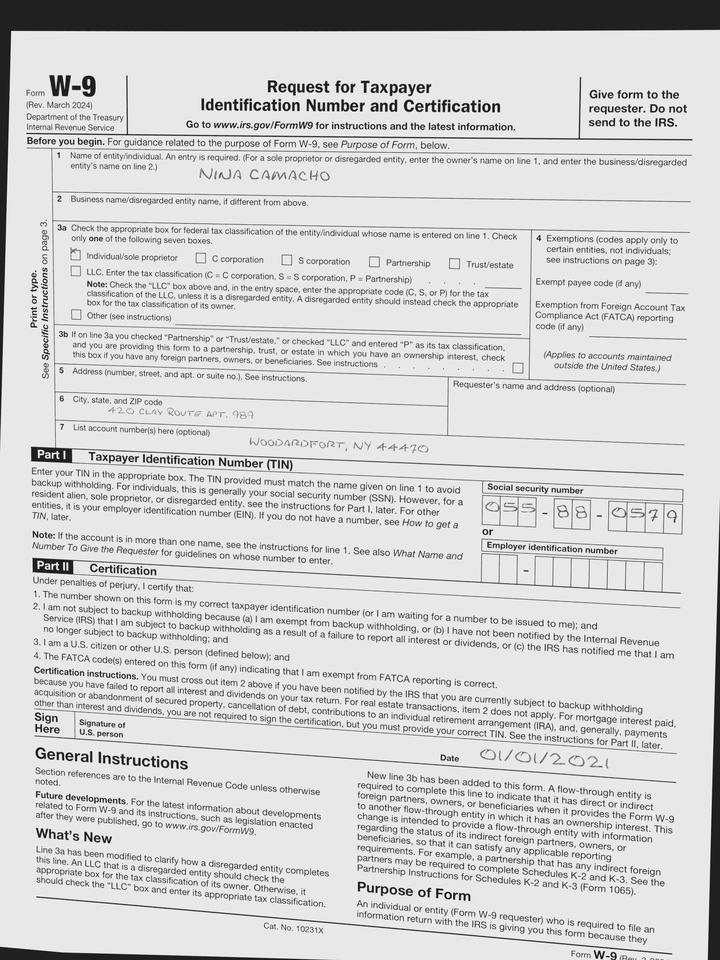
adr1: 420 Clay Route Apt. 989
adr2: Woodardfort, NY 44470
cbx: yes
ssn: 055880579
enm: Nina Camacho
sdt: 01/01/2021